Identify and extract the amount in words, amount in numbers, payee name, cheque date, and bank name from the image.
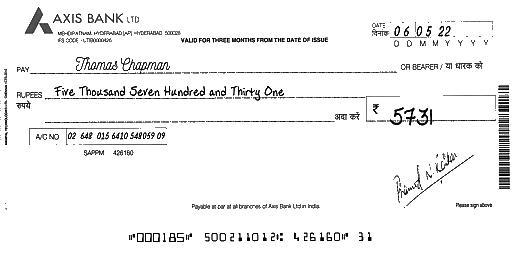
amt_in_words: Five Thousand Seven Hundred and Thirty One
amt_in_figures: 5731
payee_name: Thomas Chapman
bank_name: AXIS BANK
cheque_date: 06/05/22